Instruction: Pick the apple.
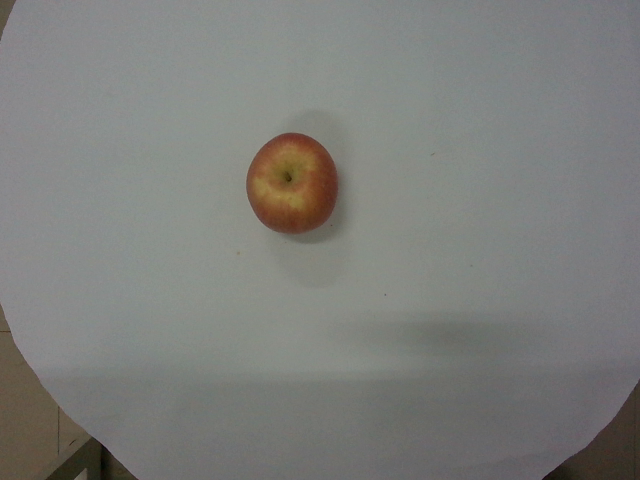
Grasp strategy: vertical